Question: In what way does the history help explain the case?
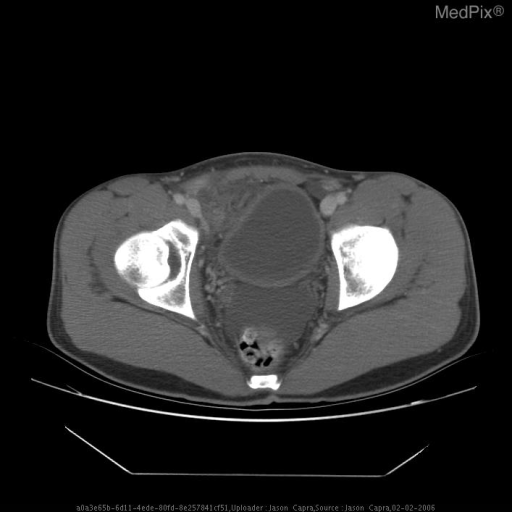
Answer: The patient's history of 18yo man presents to the ER c/o 5d of RLQ abdominal pain and nausea. The patient states that his siblings have had flu-like illnesses recently with nausea and vomiting, so he initially attributed his symptoms to a virus. However, over the last 5 days the pain has progressively worsened. Pain is described as intermittent, stabbing, improved with Tylenol, and aggravated by movement. The patient has never had pain like this before.

ROS: significant for RLQ abdominal pain, nausea, 1 episode of non bloody, non bilious vomiting 2 days prior to admission, and subjective chills. Denies fevers, diarrhea, hematochezia, or dysuria. is key in understanding the case.